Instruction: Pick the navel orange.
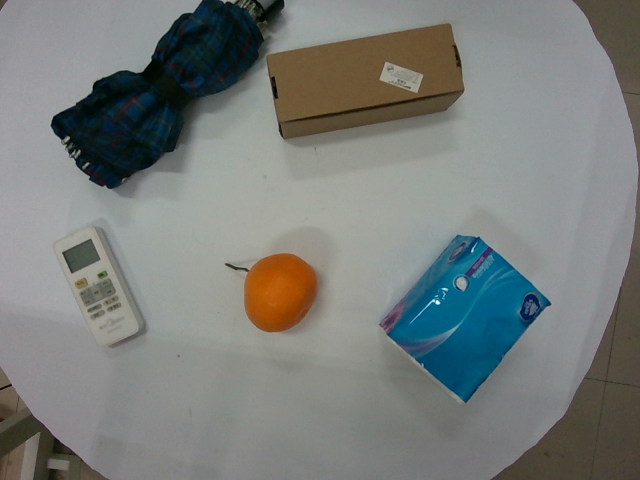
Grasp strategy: vertical